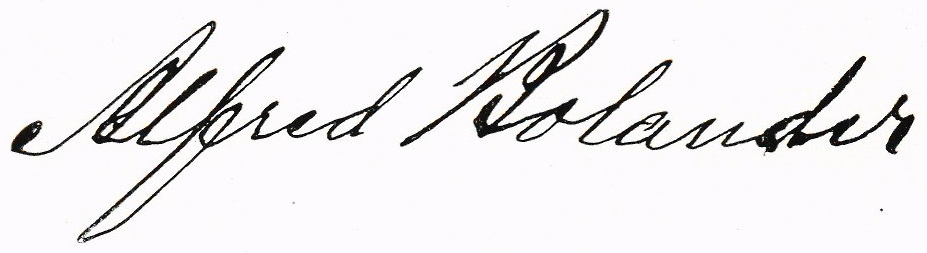
Signature of: alfred bolander